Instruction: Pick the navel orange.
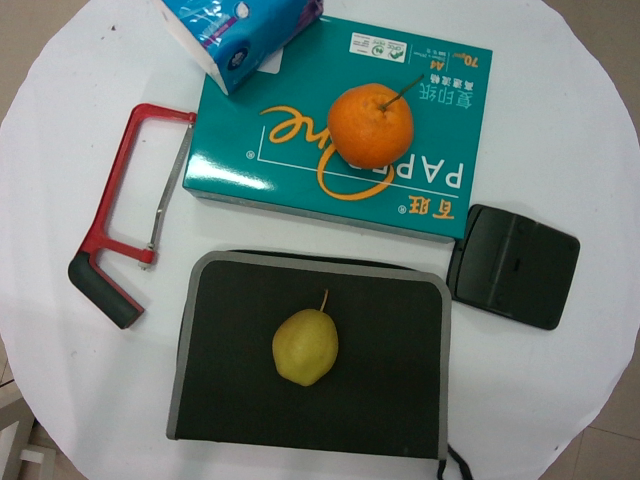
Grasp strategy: vertical